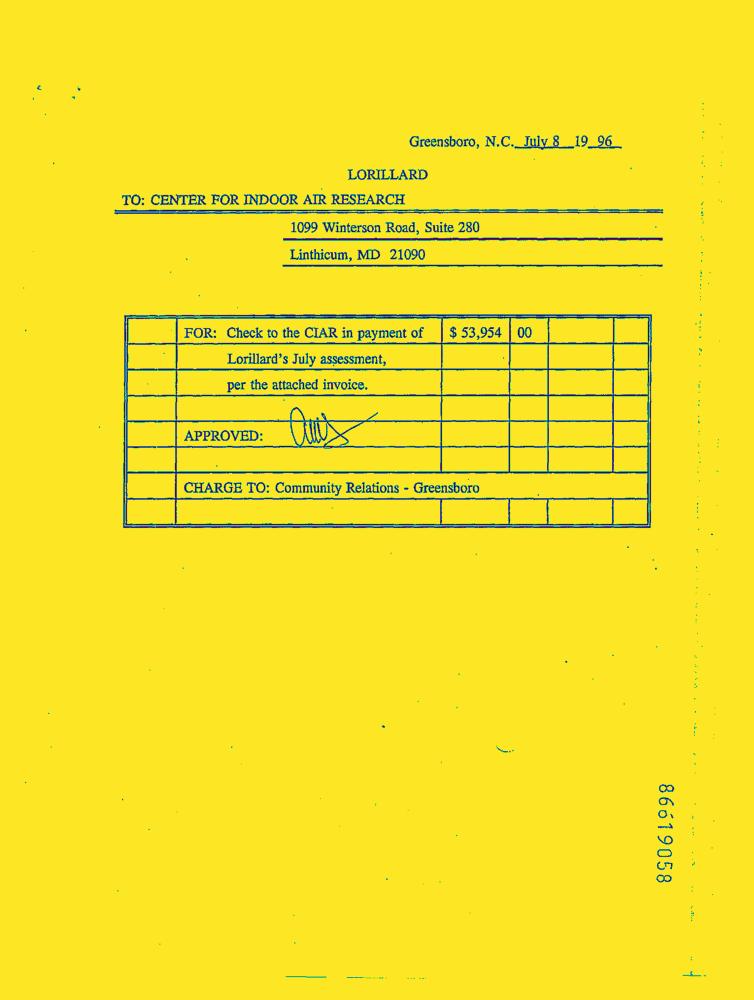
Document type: Invoice-Doc